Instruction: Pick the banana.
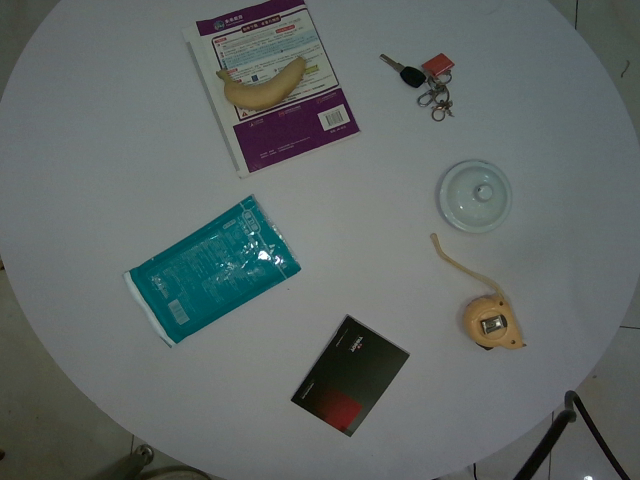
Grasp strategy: vertical